Question: How is the history relevant to the case?
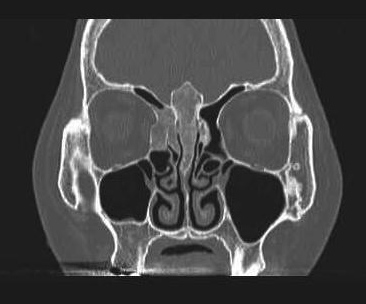
Answer: The patient's history of 54 year old woman with headache and syncope is key in understanding the case.